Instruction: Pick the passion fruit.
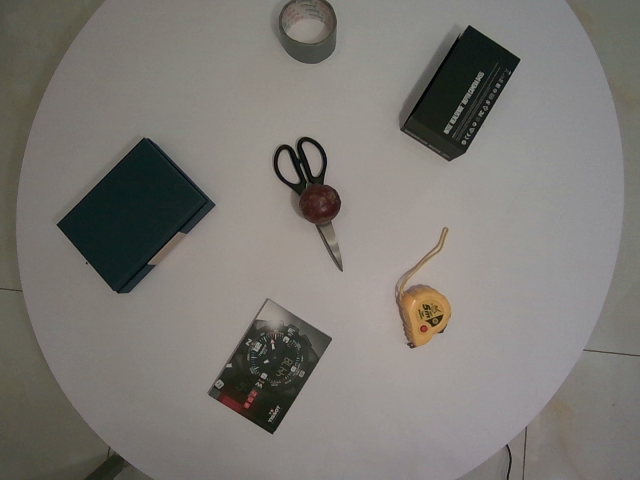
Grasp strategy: vertical